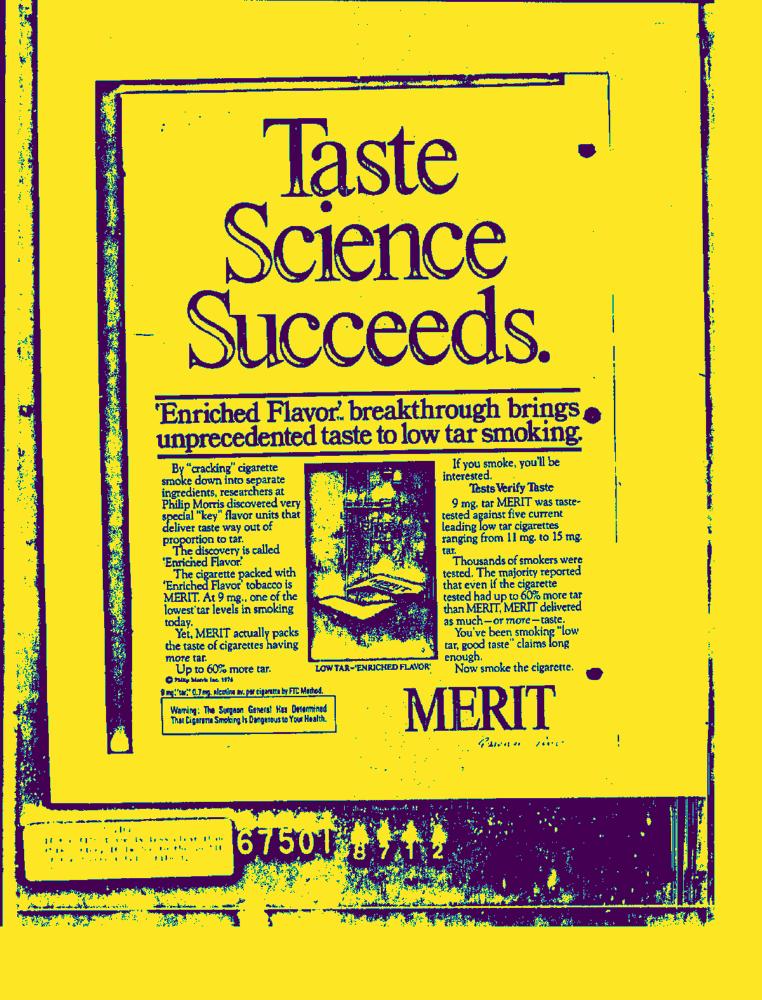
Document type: AD